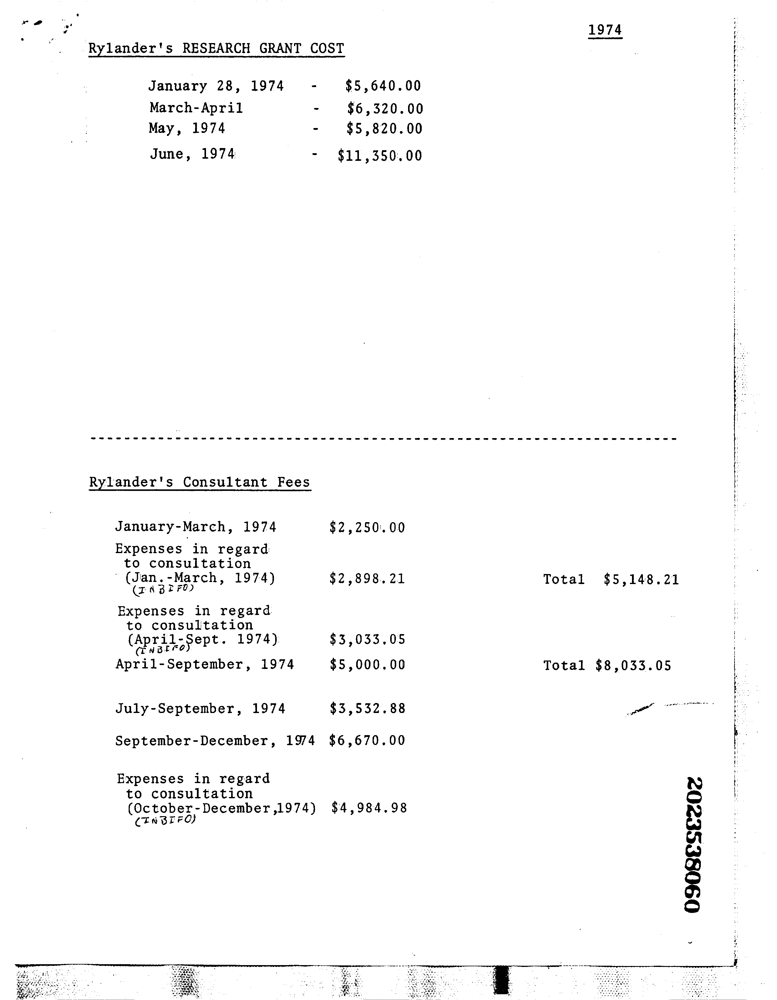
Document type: Invoice